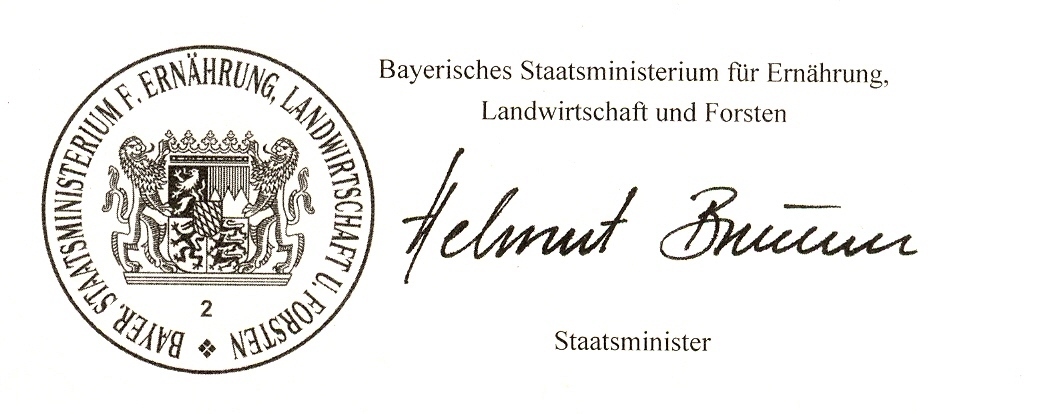
Signature of: helmut brunner